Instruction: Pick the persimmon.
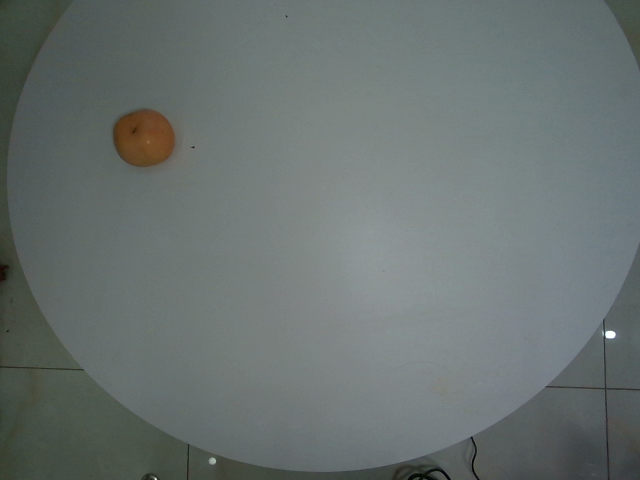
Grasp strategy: vertical